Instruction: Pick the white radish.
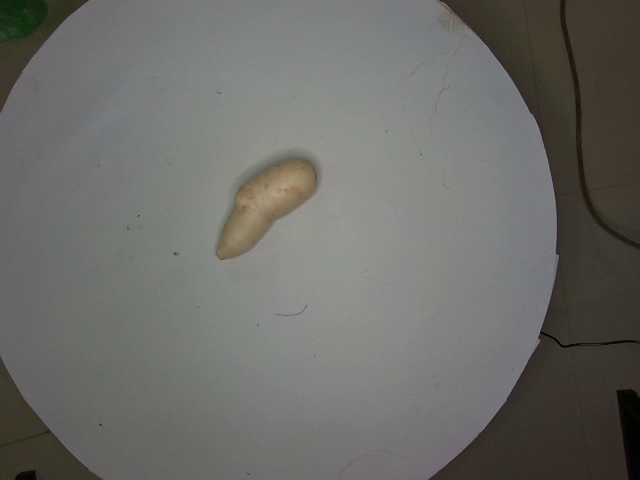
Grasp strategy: vertical